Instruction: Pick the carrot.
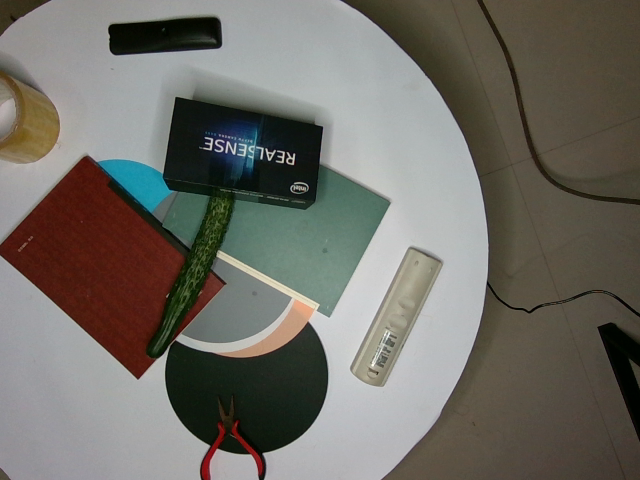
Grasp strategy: vertical